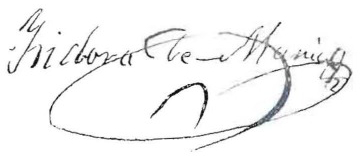
Signature of: isidoro de maría